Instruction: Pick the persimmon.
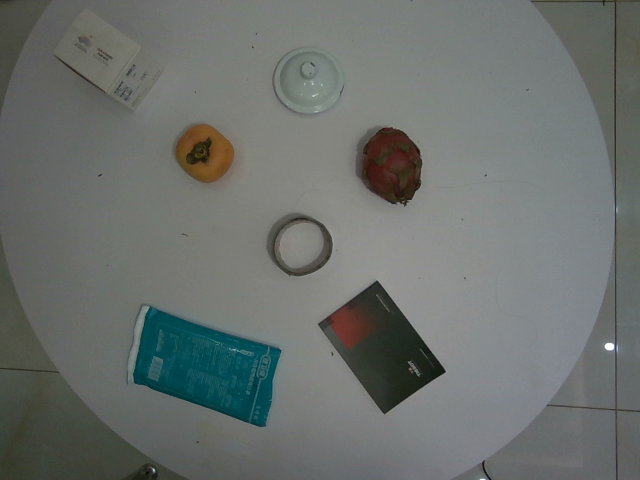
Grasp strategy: vertical